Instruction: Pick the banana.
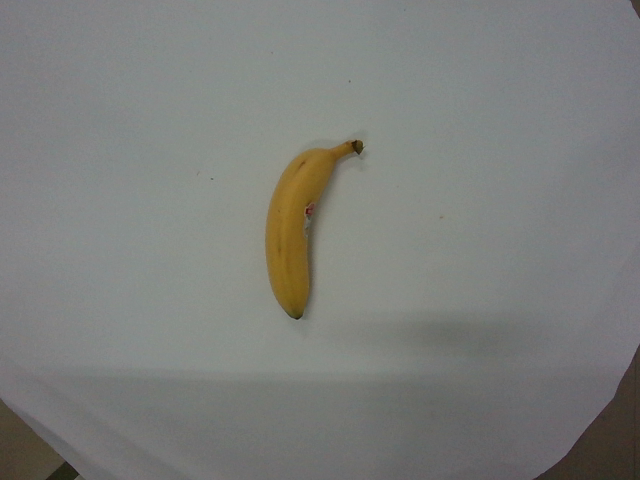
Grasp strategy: vertical